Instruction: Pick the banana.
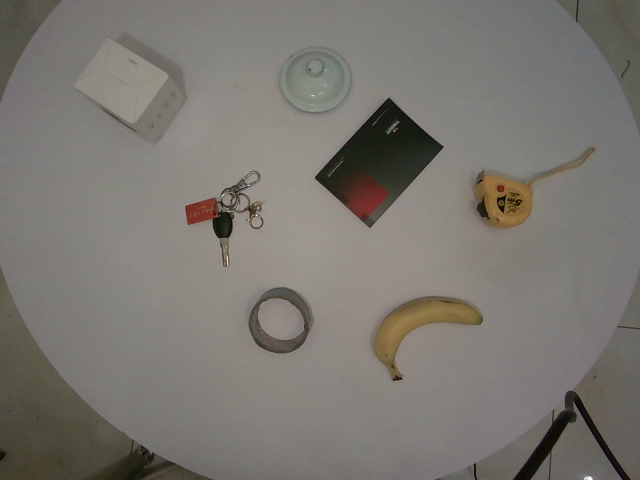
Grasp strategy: vertical